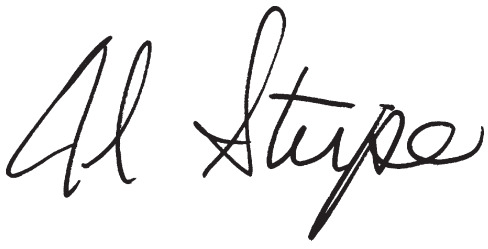
Signature of: albert a stirpe jr